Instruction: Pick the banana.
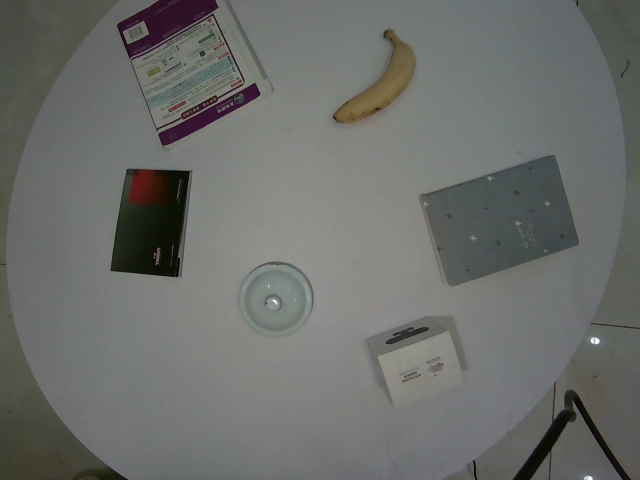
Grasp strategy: vertical